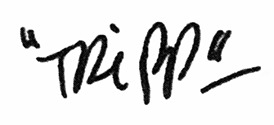
Signature of: jean louis tripp